Question: What jurisdiction, city, or county is the document associated with?
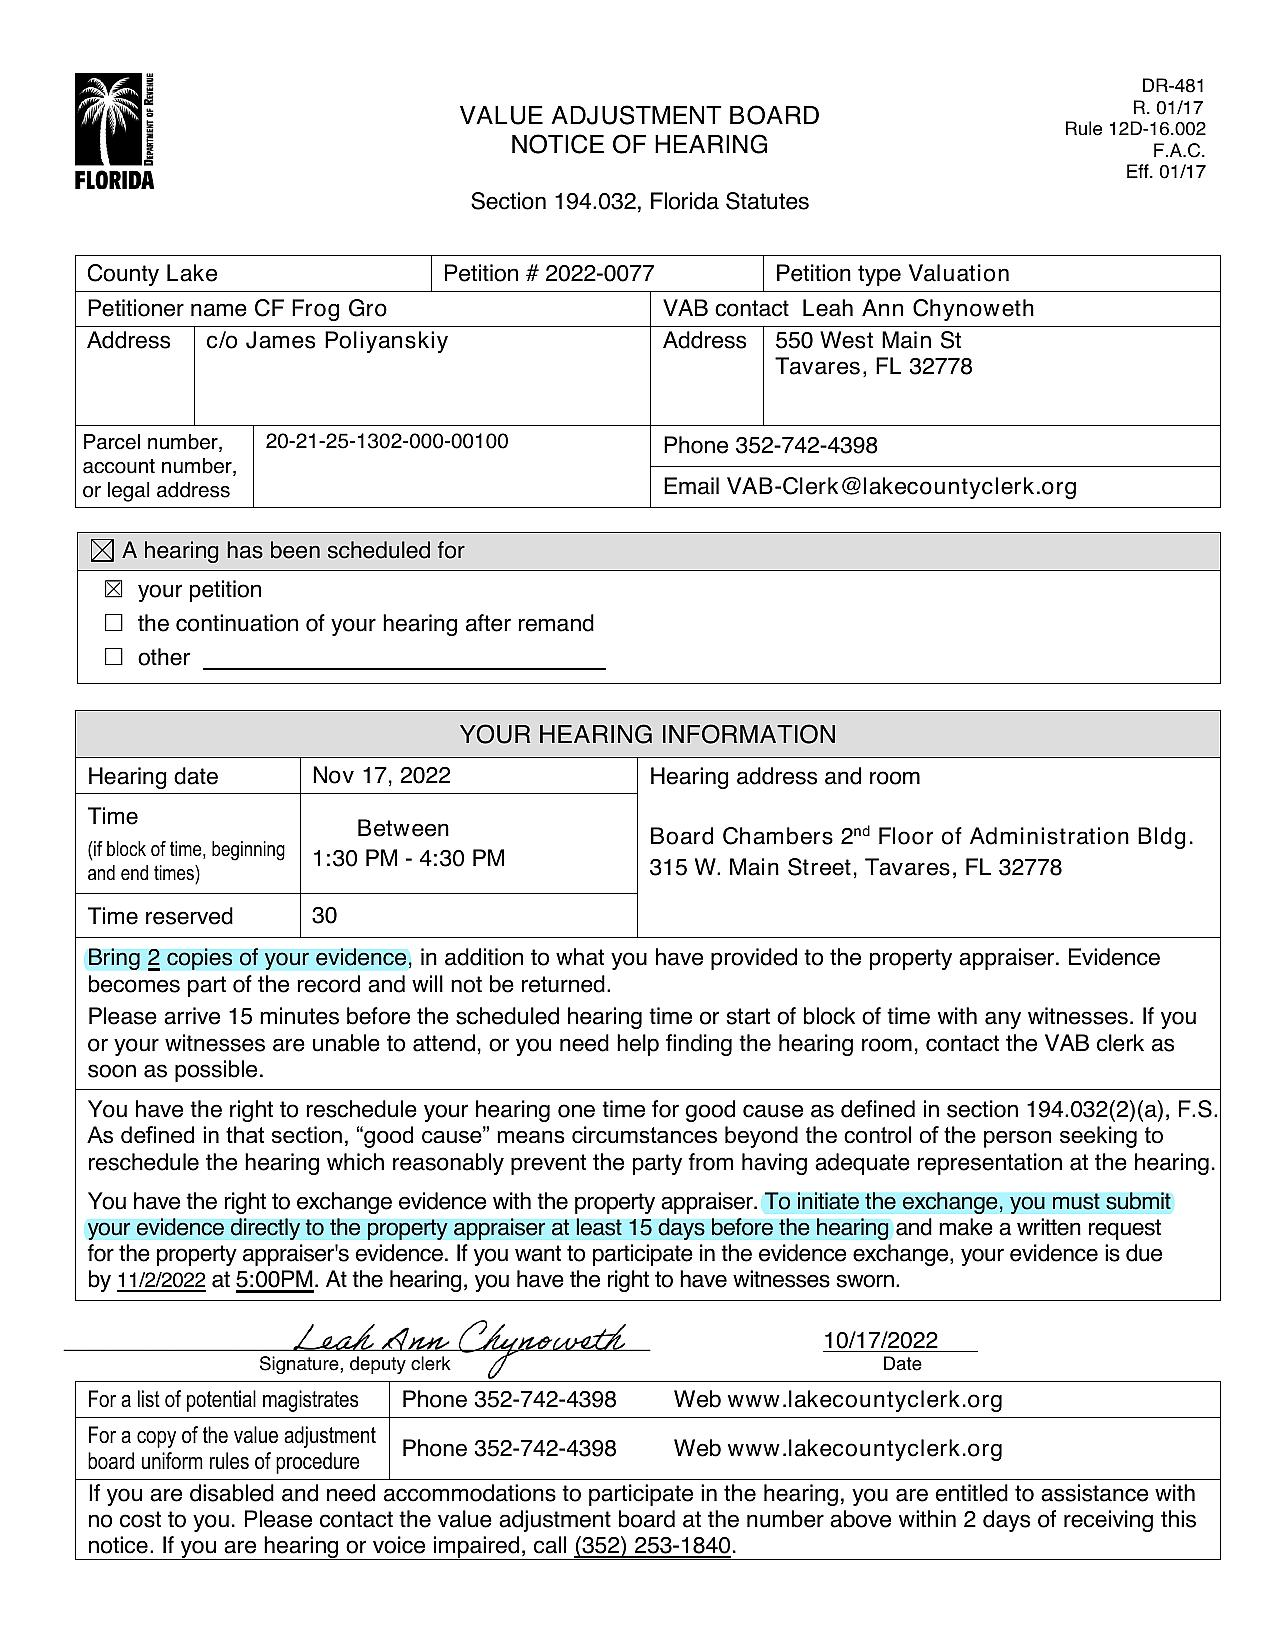
Answer: "Lake County"